Question: What are the imaging findings?
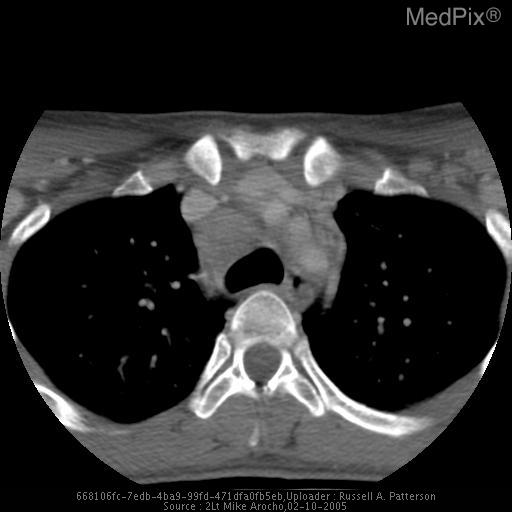
Answer: The imaging shows •  CXR: Enlargement of the right paratracheal stripe (8mm).
•  CT, neck:  2.4 x 2.4 cm mediastinal mass (enlarged lymph node) CT Slice Image (Axial).